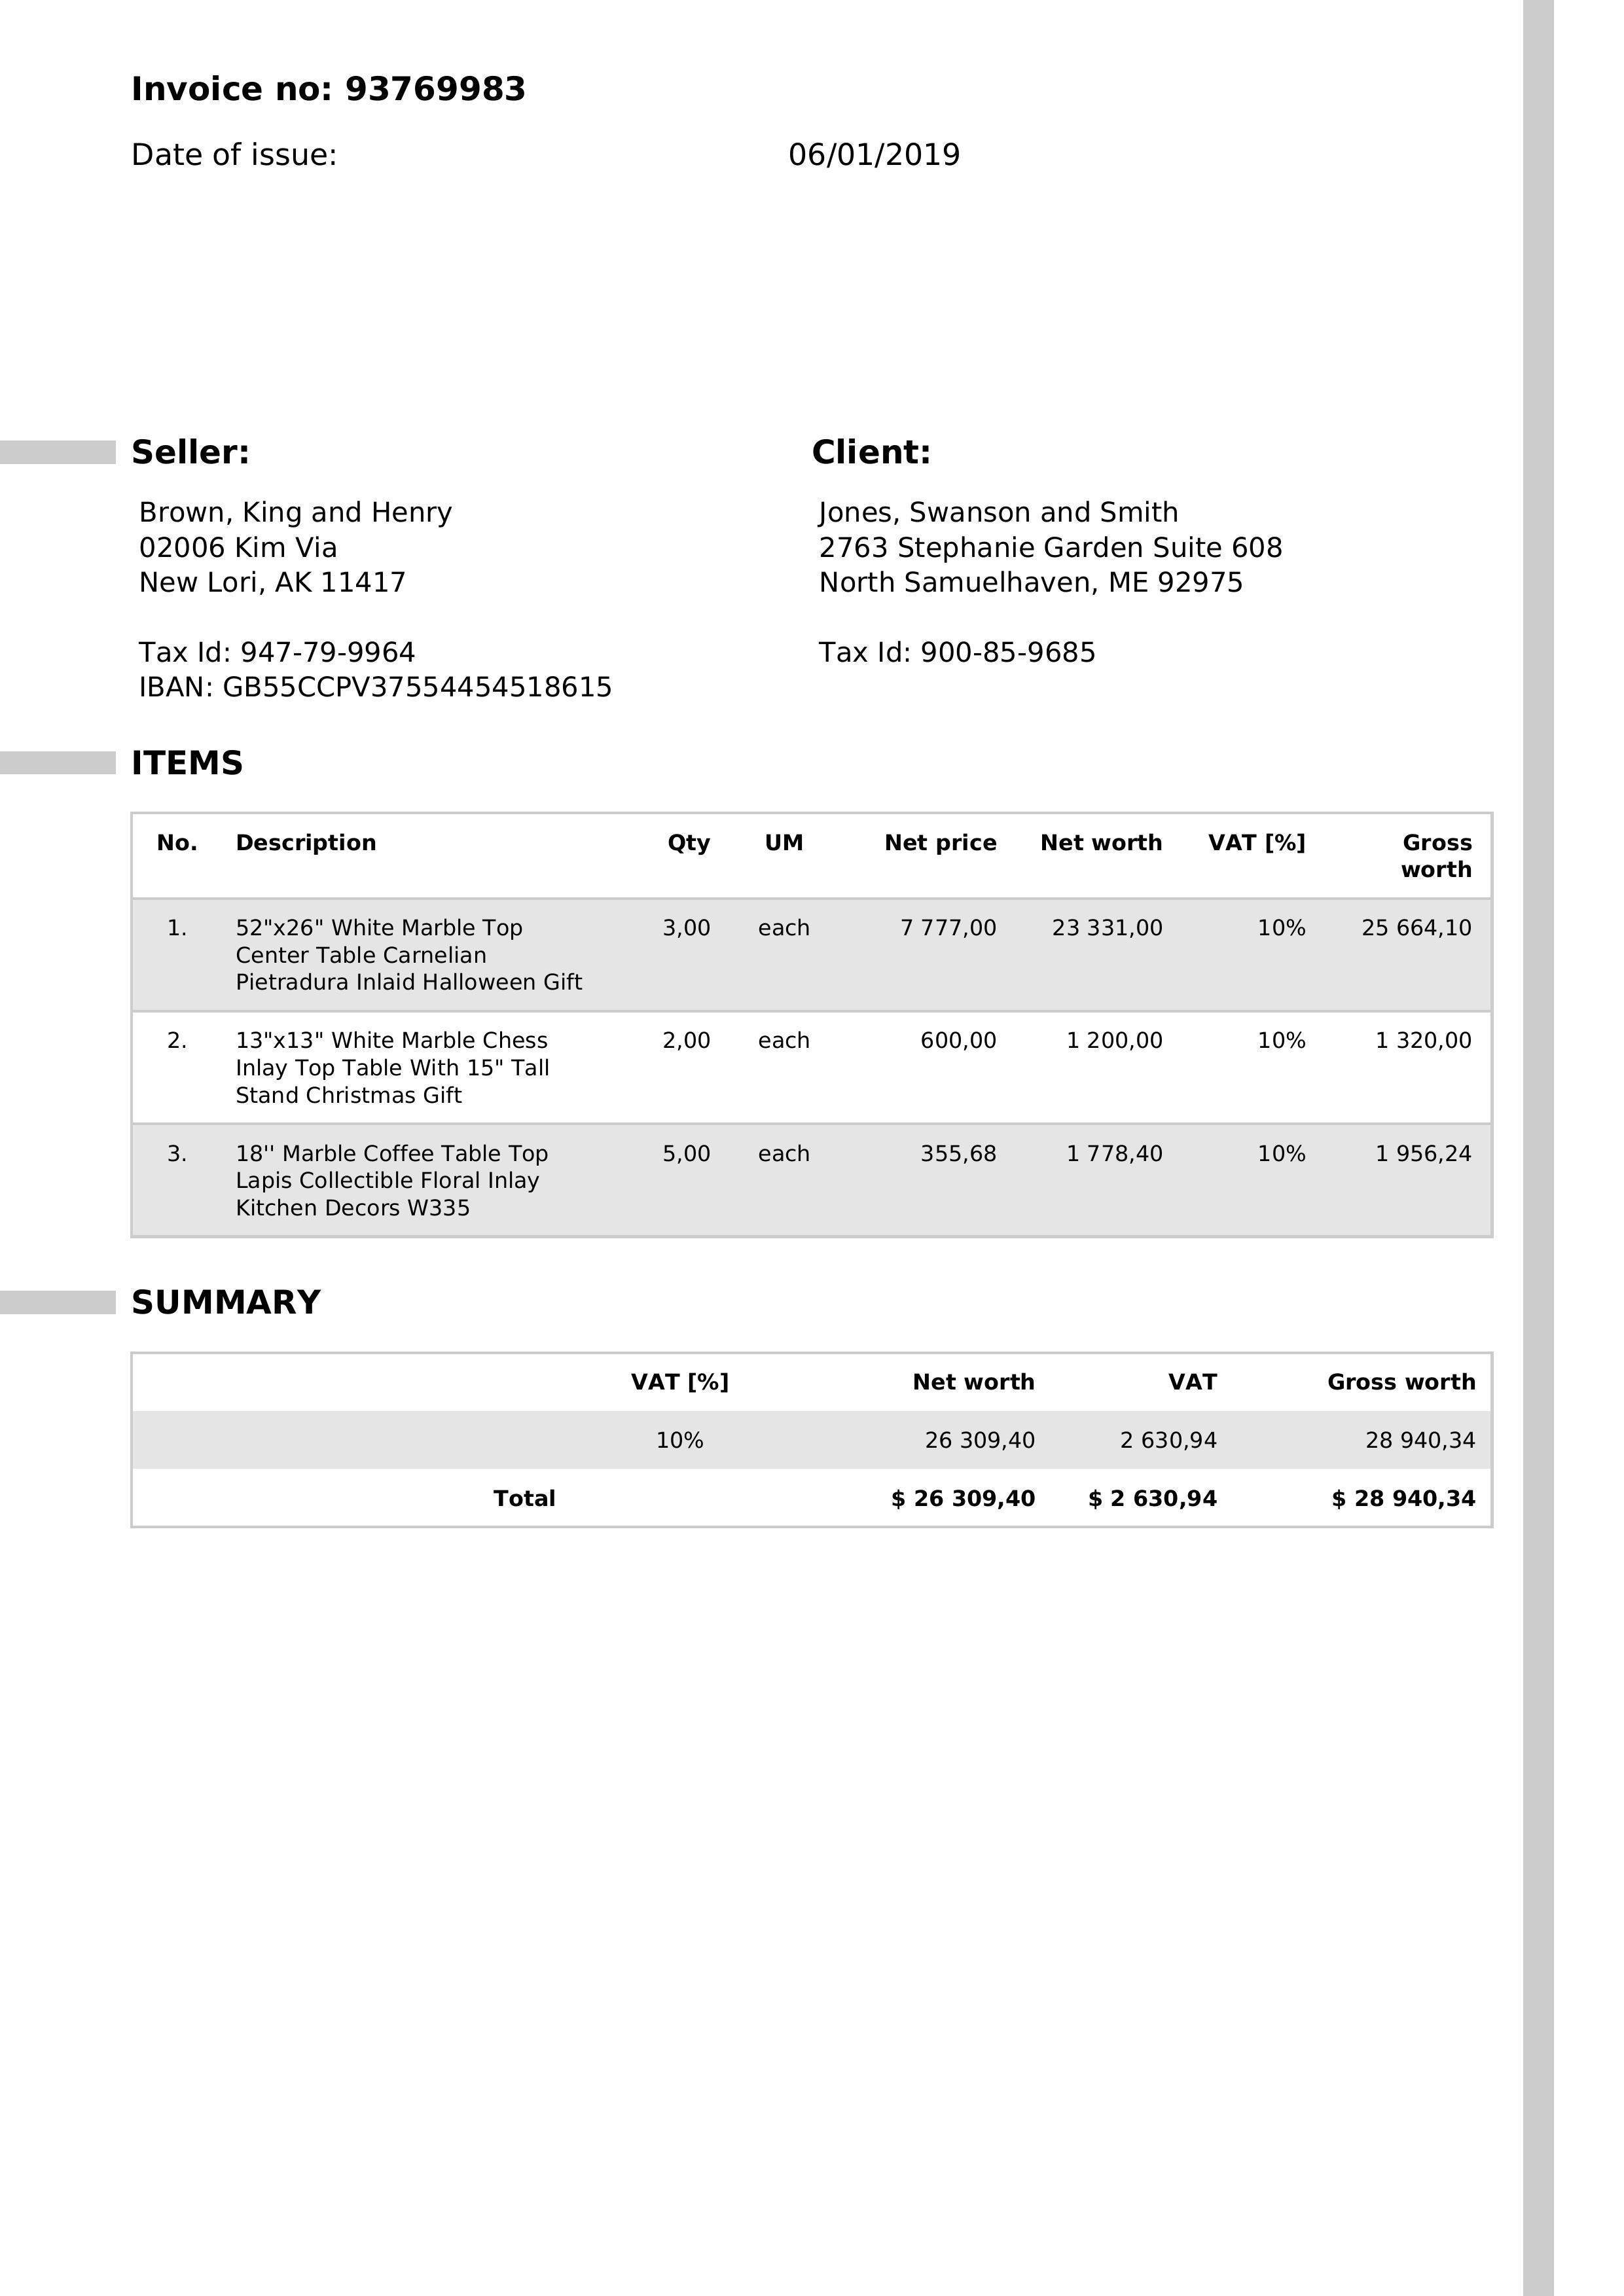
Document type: Invoice